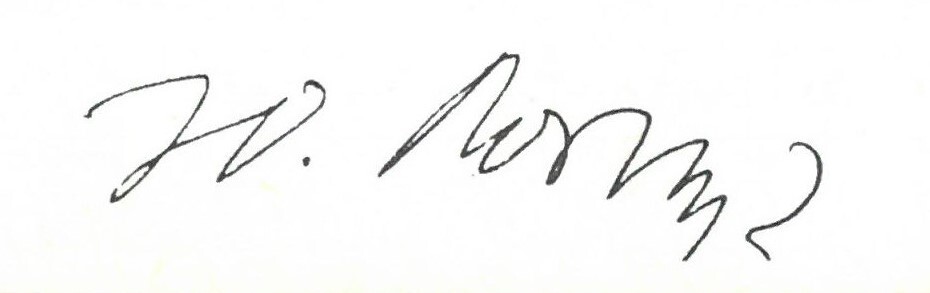
Signature of: juri lotman